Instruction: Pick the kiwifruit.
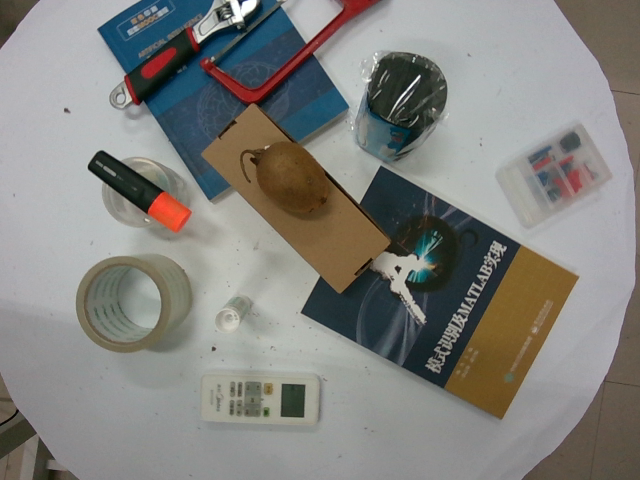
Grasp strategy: vertical